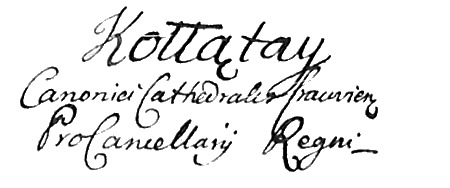
Signature of: hugo kołłątaj